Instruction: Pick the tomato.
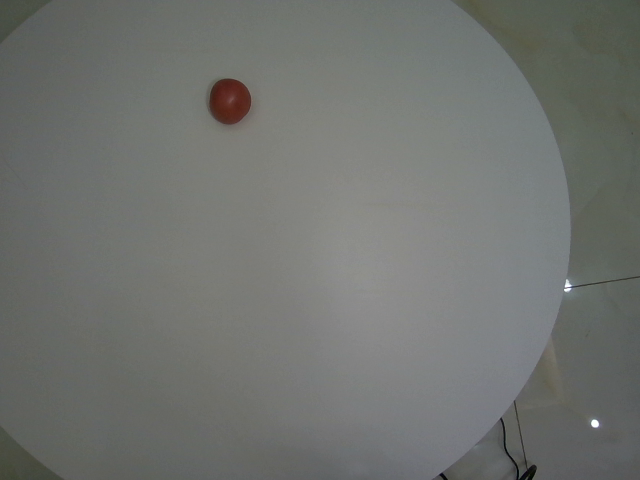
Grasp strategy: vertical